Question: What was observed in the imaging?
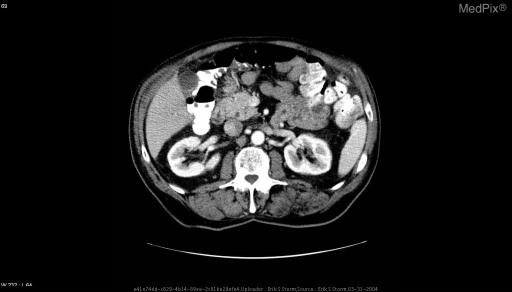
Answer: The imaging shows Hypodense lesion in the tail of the pancreas, with cystic and soft tissue components.  Minimal pancreatic duct dilatation. There were no hepatic lesions, and all mesenteric and retroperiteoneal nodes were sub-centimeter. Normal pancreatic head..